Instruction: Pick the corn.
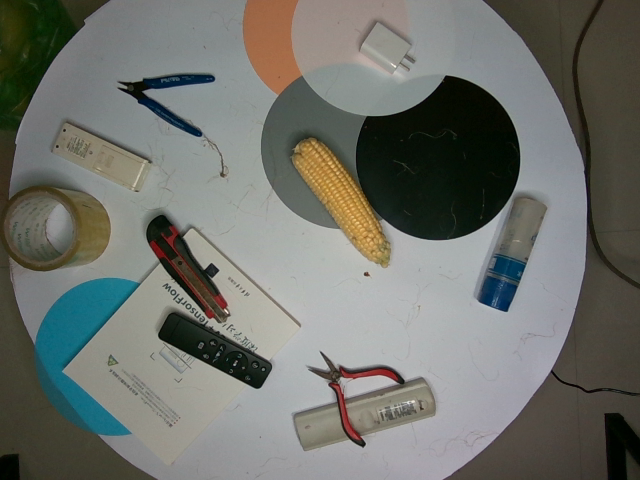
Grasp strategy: vertical